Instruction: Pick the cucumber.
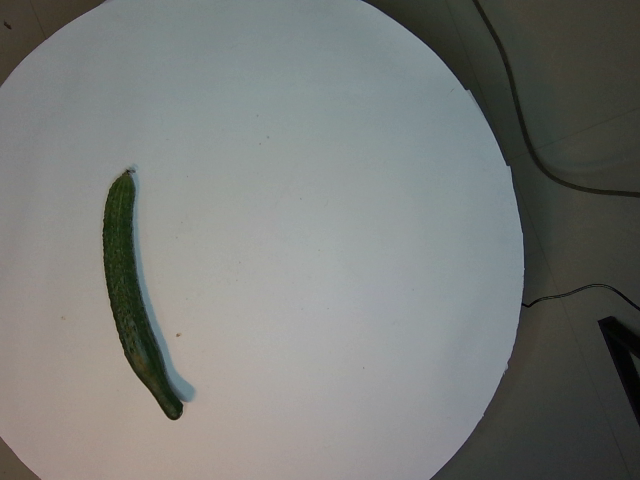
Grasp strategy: vertical